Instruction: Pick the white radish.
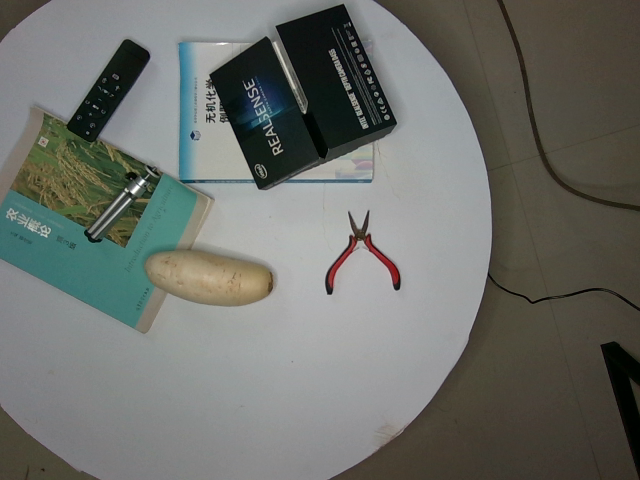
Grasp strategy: vertical